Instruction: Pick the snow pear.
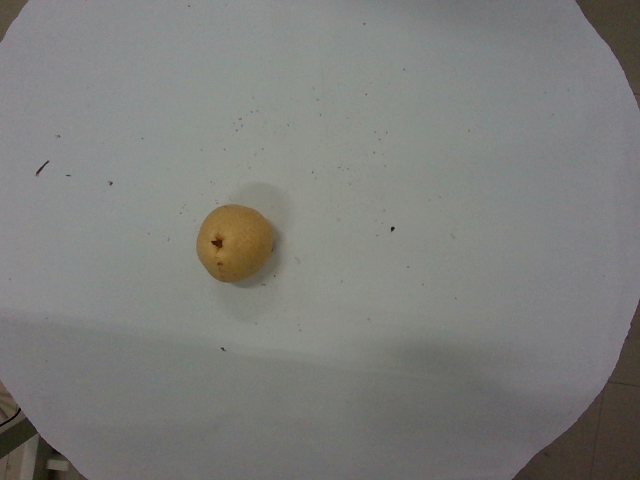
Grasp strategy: vertical